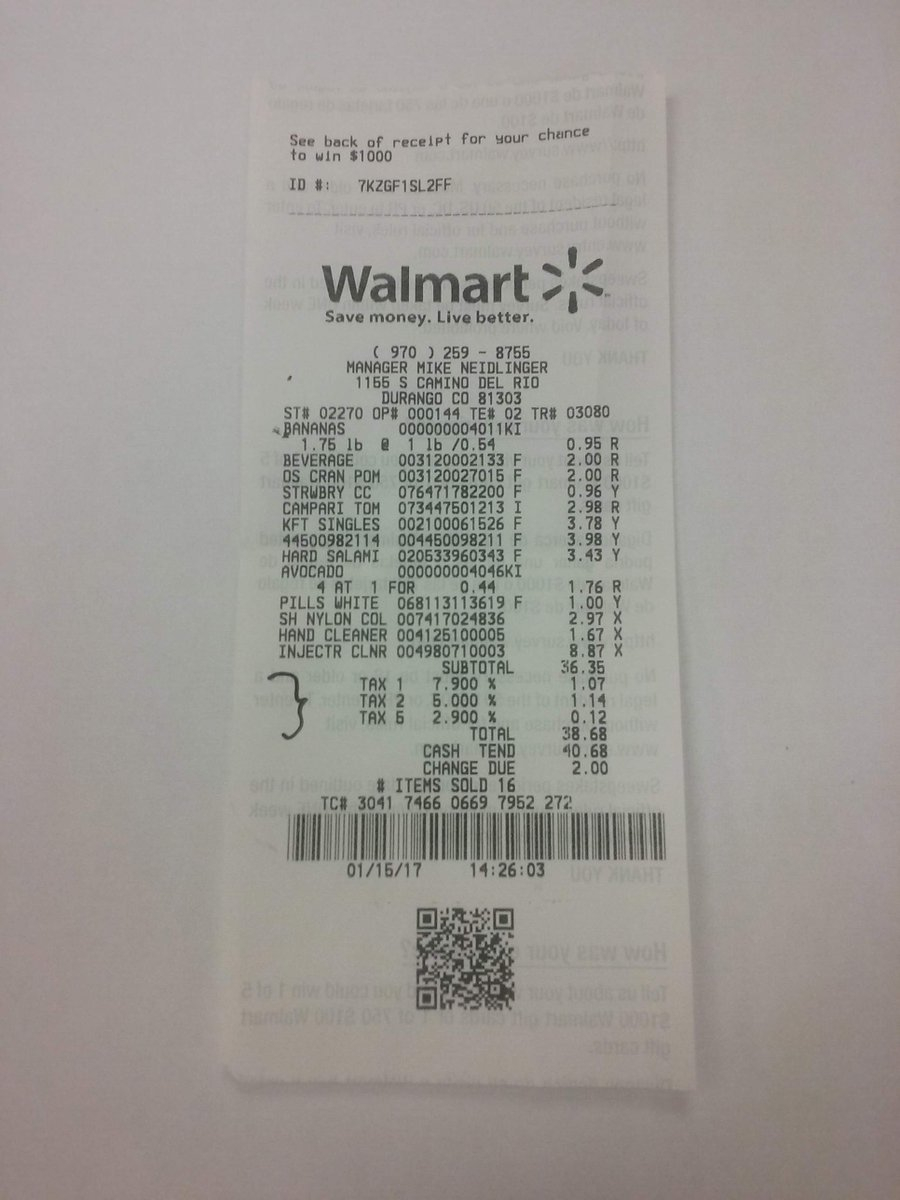
gt_parse: date: 01/15/17
criticals: name: TOTAL
price: 38.68
store: Walmart
tell: ( 970 ) 259 - 8755